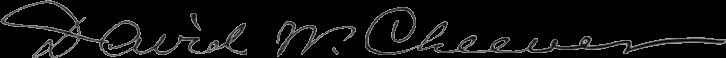
Signature of: david williams cheever